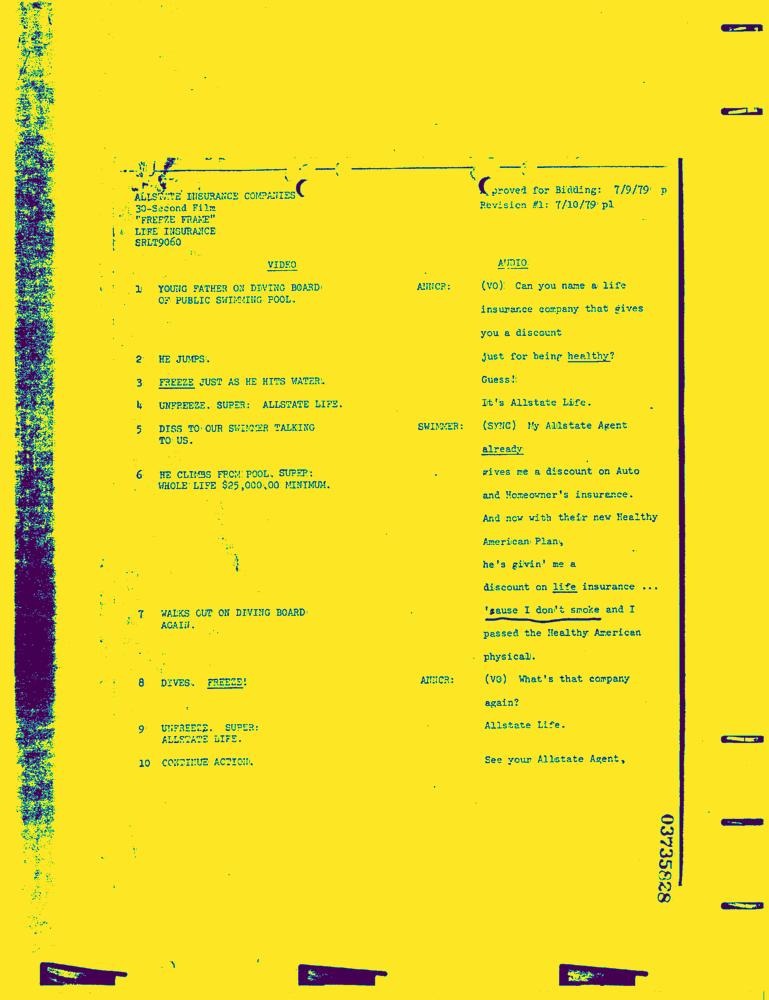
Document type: AD